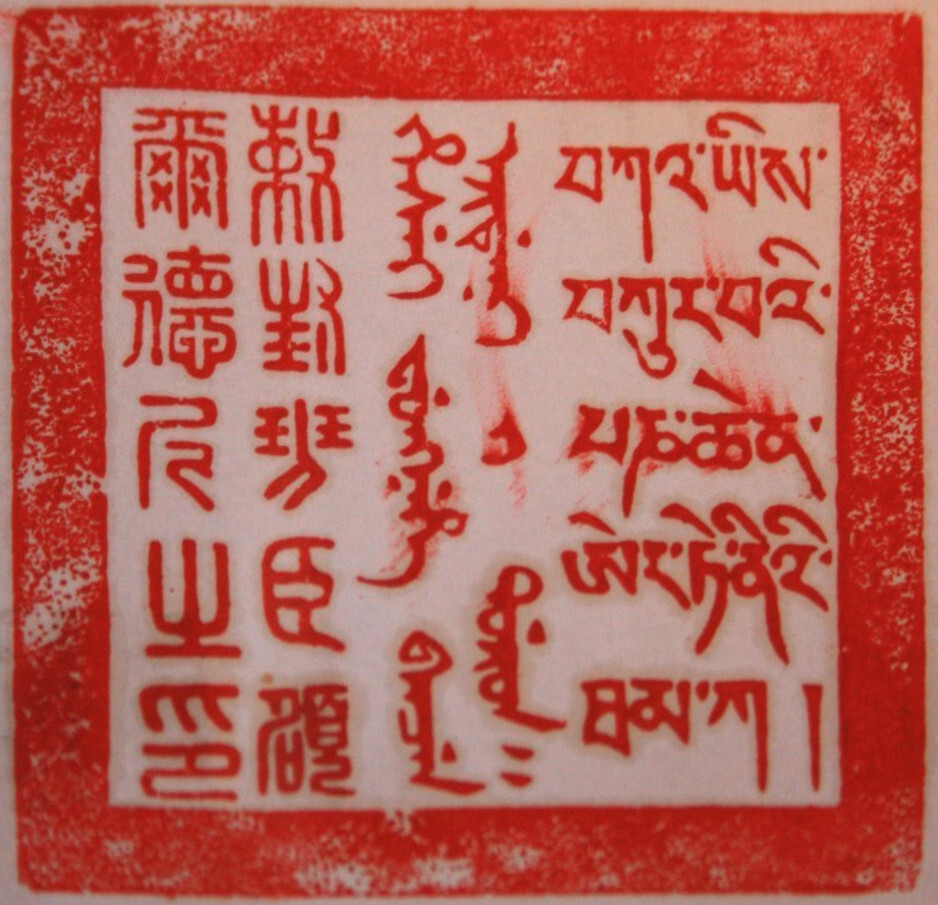
Signature of: lobsang yeshe fifth panchen lama